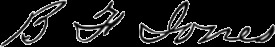
Signature of: benjamin franklin jones